Question: What is the potential diagnosis?
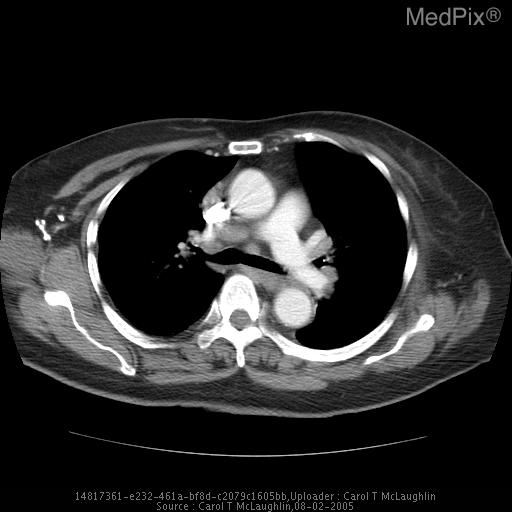
Answer: The possible diagnosis includes Lymphoma (highly likely)
Infection (less likely)
Sarcoidosis (much less likely).